Question: What is the estimated tax bill amount according to the document?
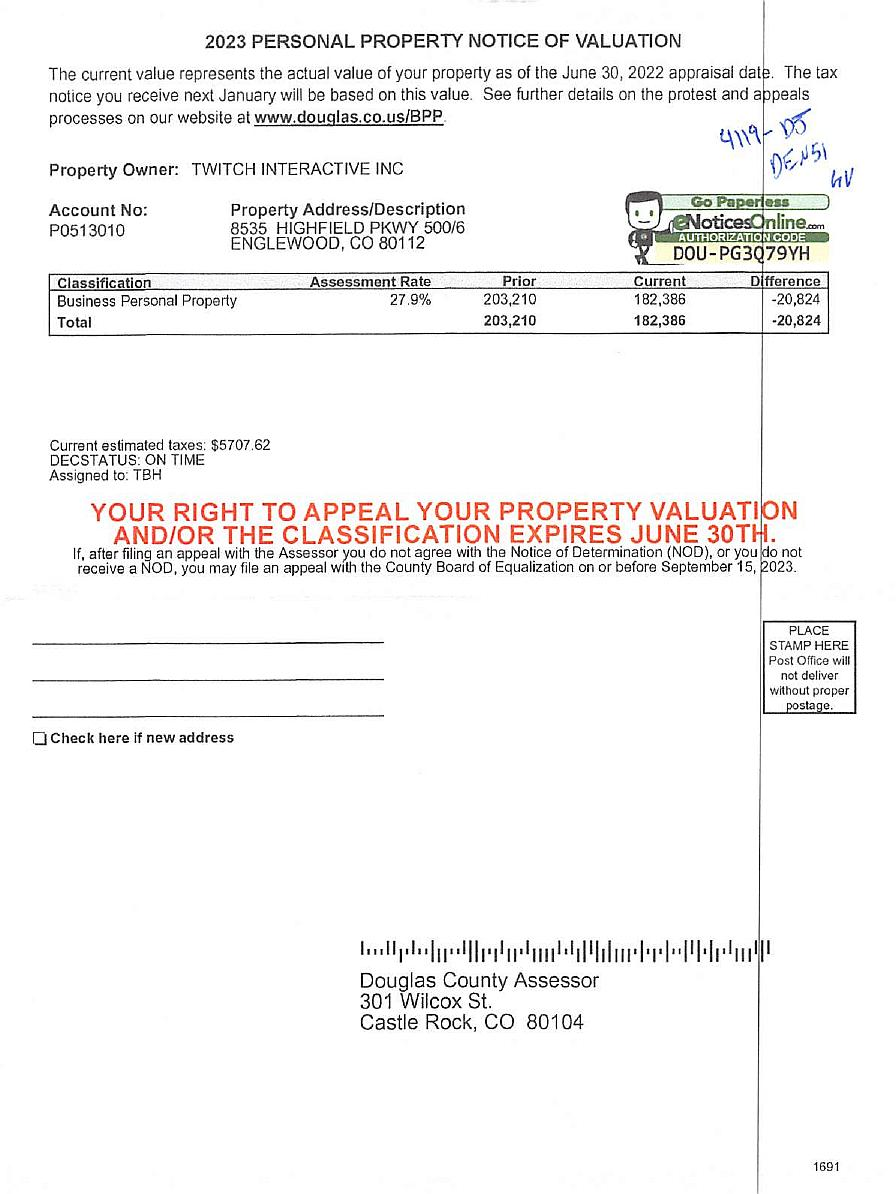
Answer: "$5,707.62 "